Question: How does the patient history play a role?
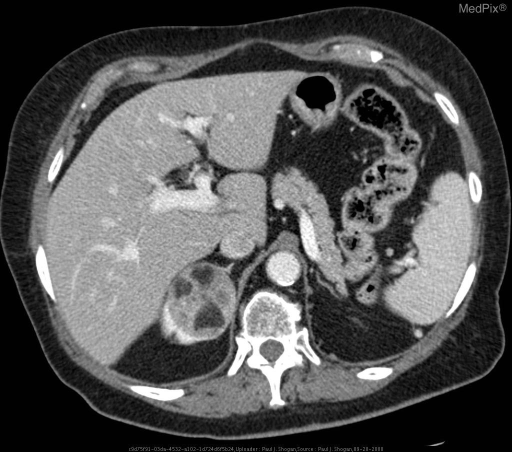
Answer: The patient's history of 76 y.o. woman with right flank pain. is key in understanding the case.